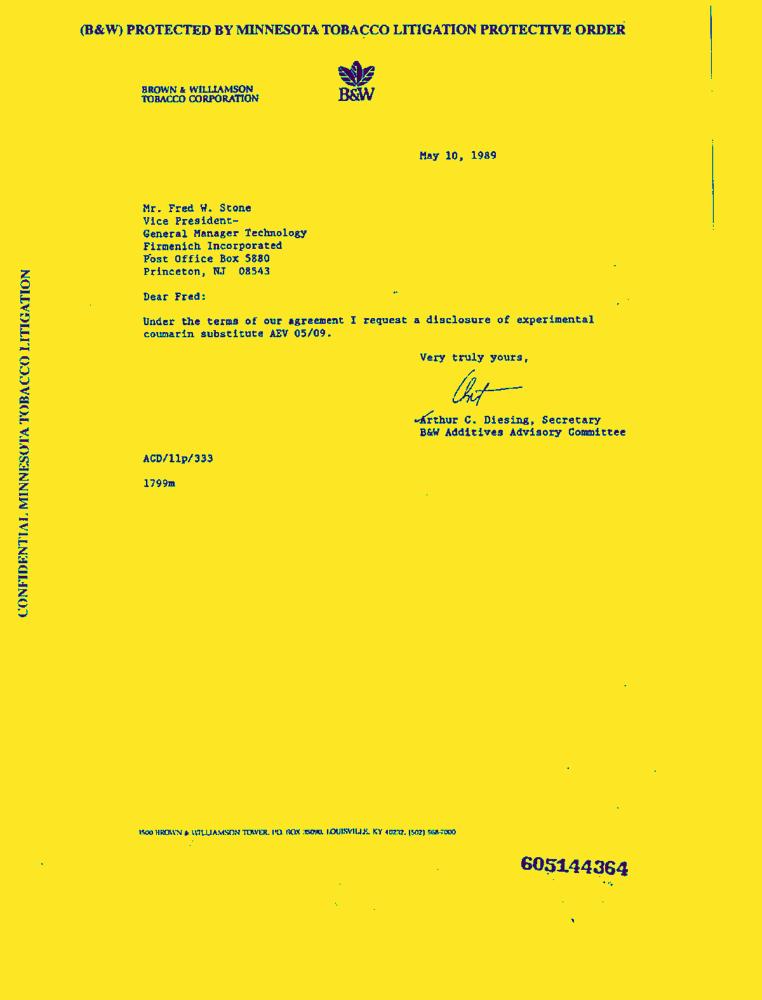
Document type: Letter-Doc